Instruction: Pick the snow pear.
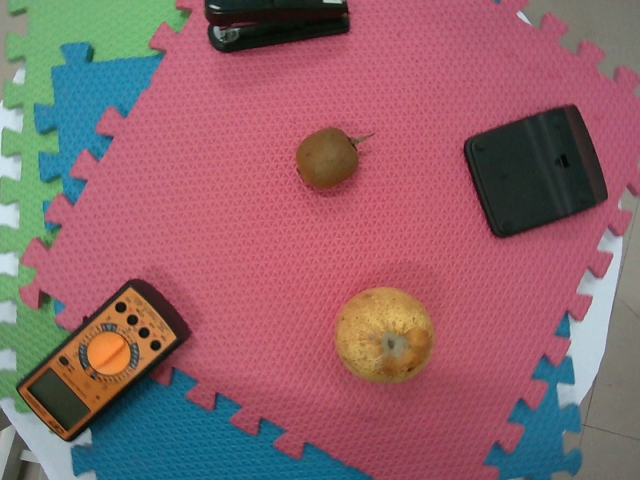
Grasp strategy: vertical